Question: What was observed in the imaging?
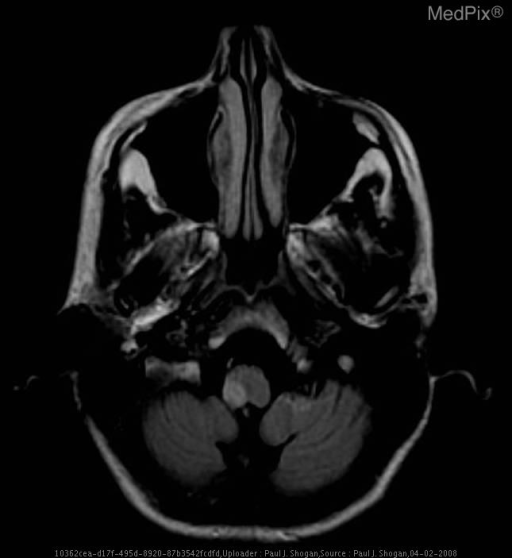
Answer: The imaging shows Occlusion of the right vertebral artery at the C1-2 level with subacute infarction of the right lateral medulla oblongata, and chronic infarction of the left flocculonodular lobe, as a result of traumatic chiropractic cervical manipulation. FLAIR axial images at the level of the medulla oblongata and flocculonodular lobe of the cerebellum reveal increased signal abnormality involving the right lateral aspect of the medulla oblongata, and a small rim of abnormal signal in the left flocculonodular lobe surrounding the wedge shaped defect.  Additionally, a tiny amount of increased signal is noted in the right paramedullary cistern, consistent with intramural hematoma in the right vertebral artery..